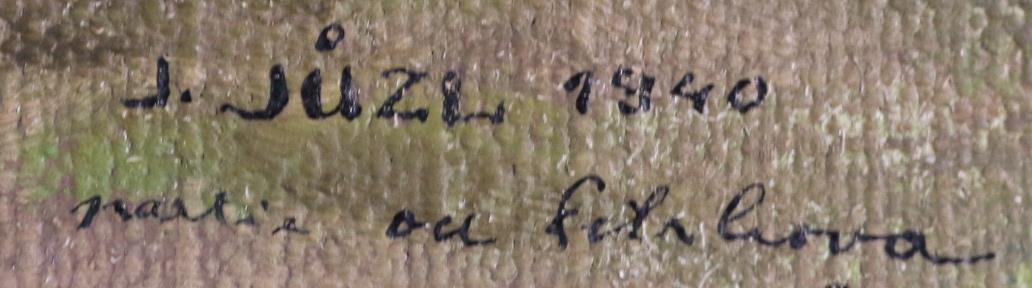
Signature of: jan jůzl